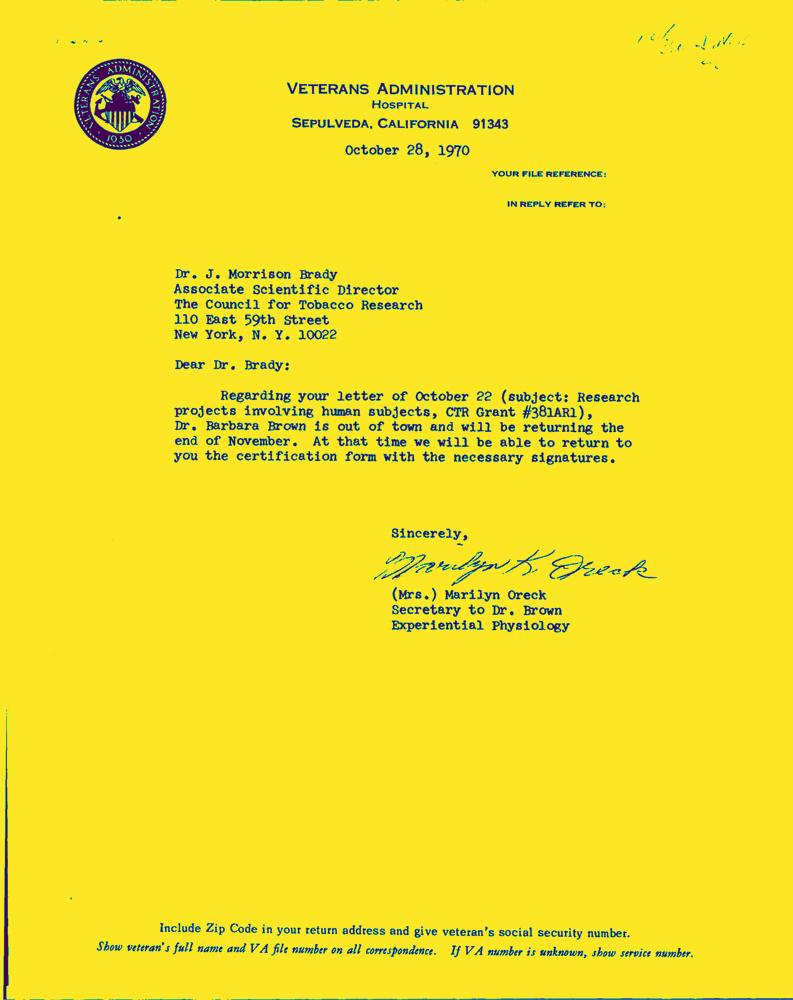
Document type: Letter-Doc